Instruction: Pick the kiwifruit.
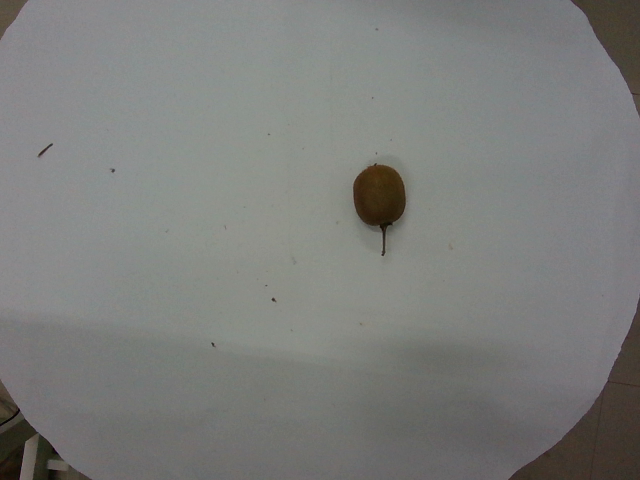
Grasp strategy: vertical